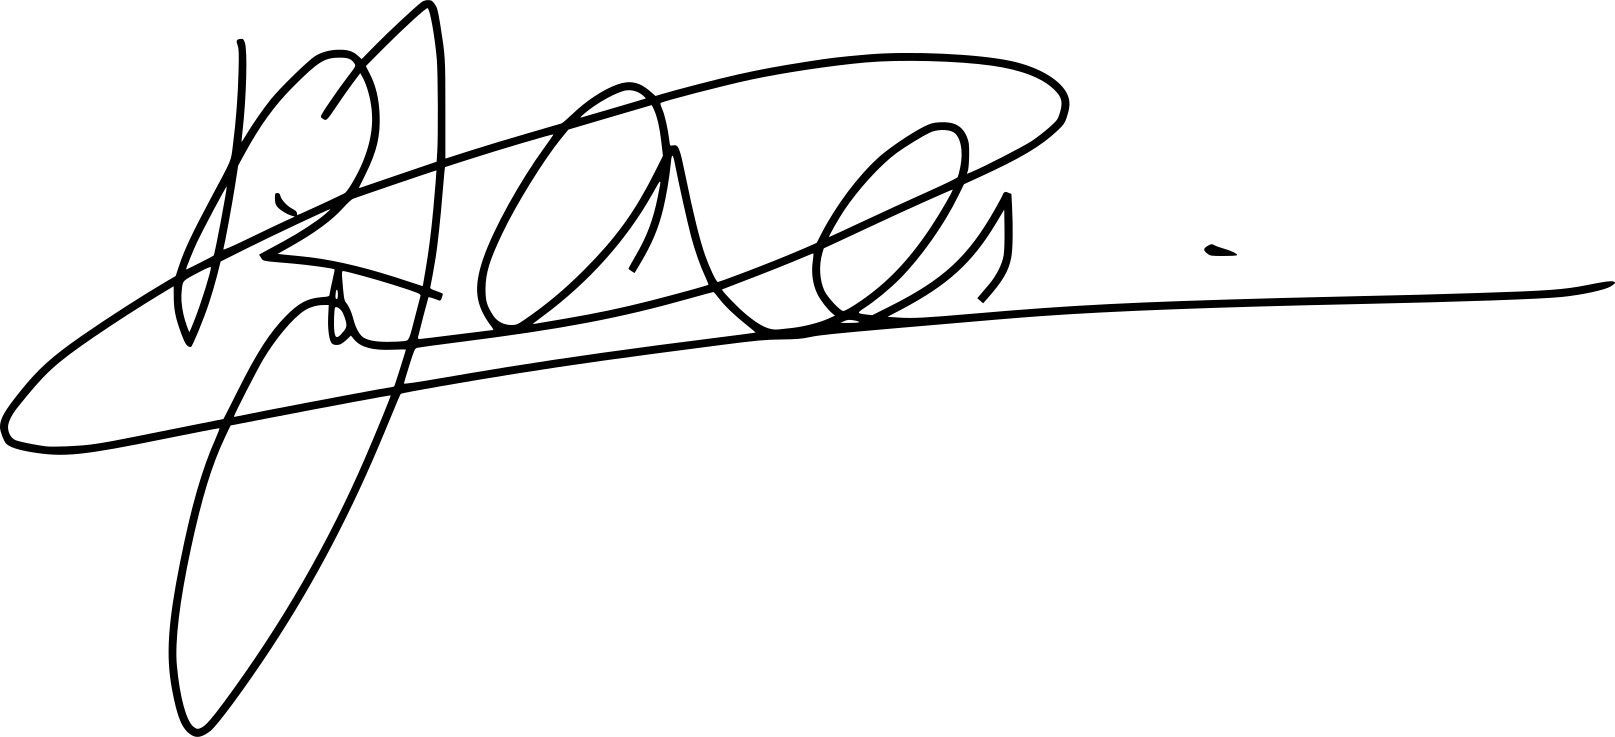
Signature of: rob jetten